Question: What jurisdiction, city, or county is the document associated with?
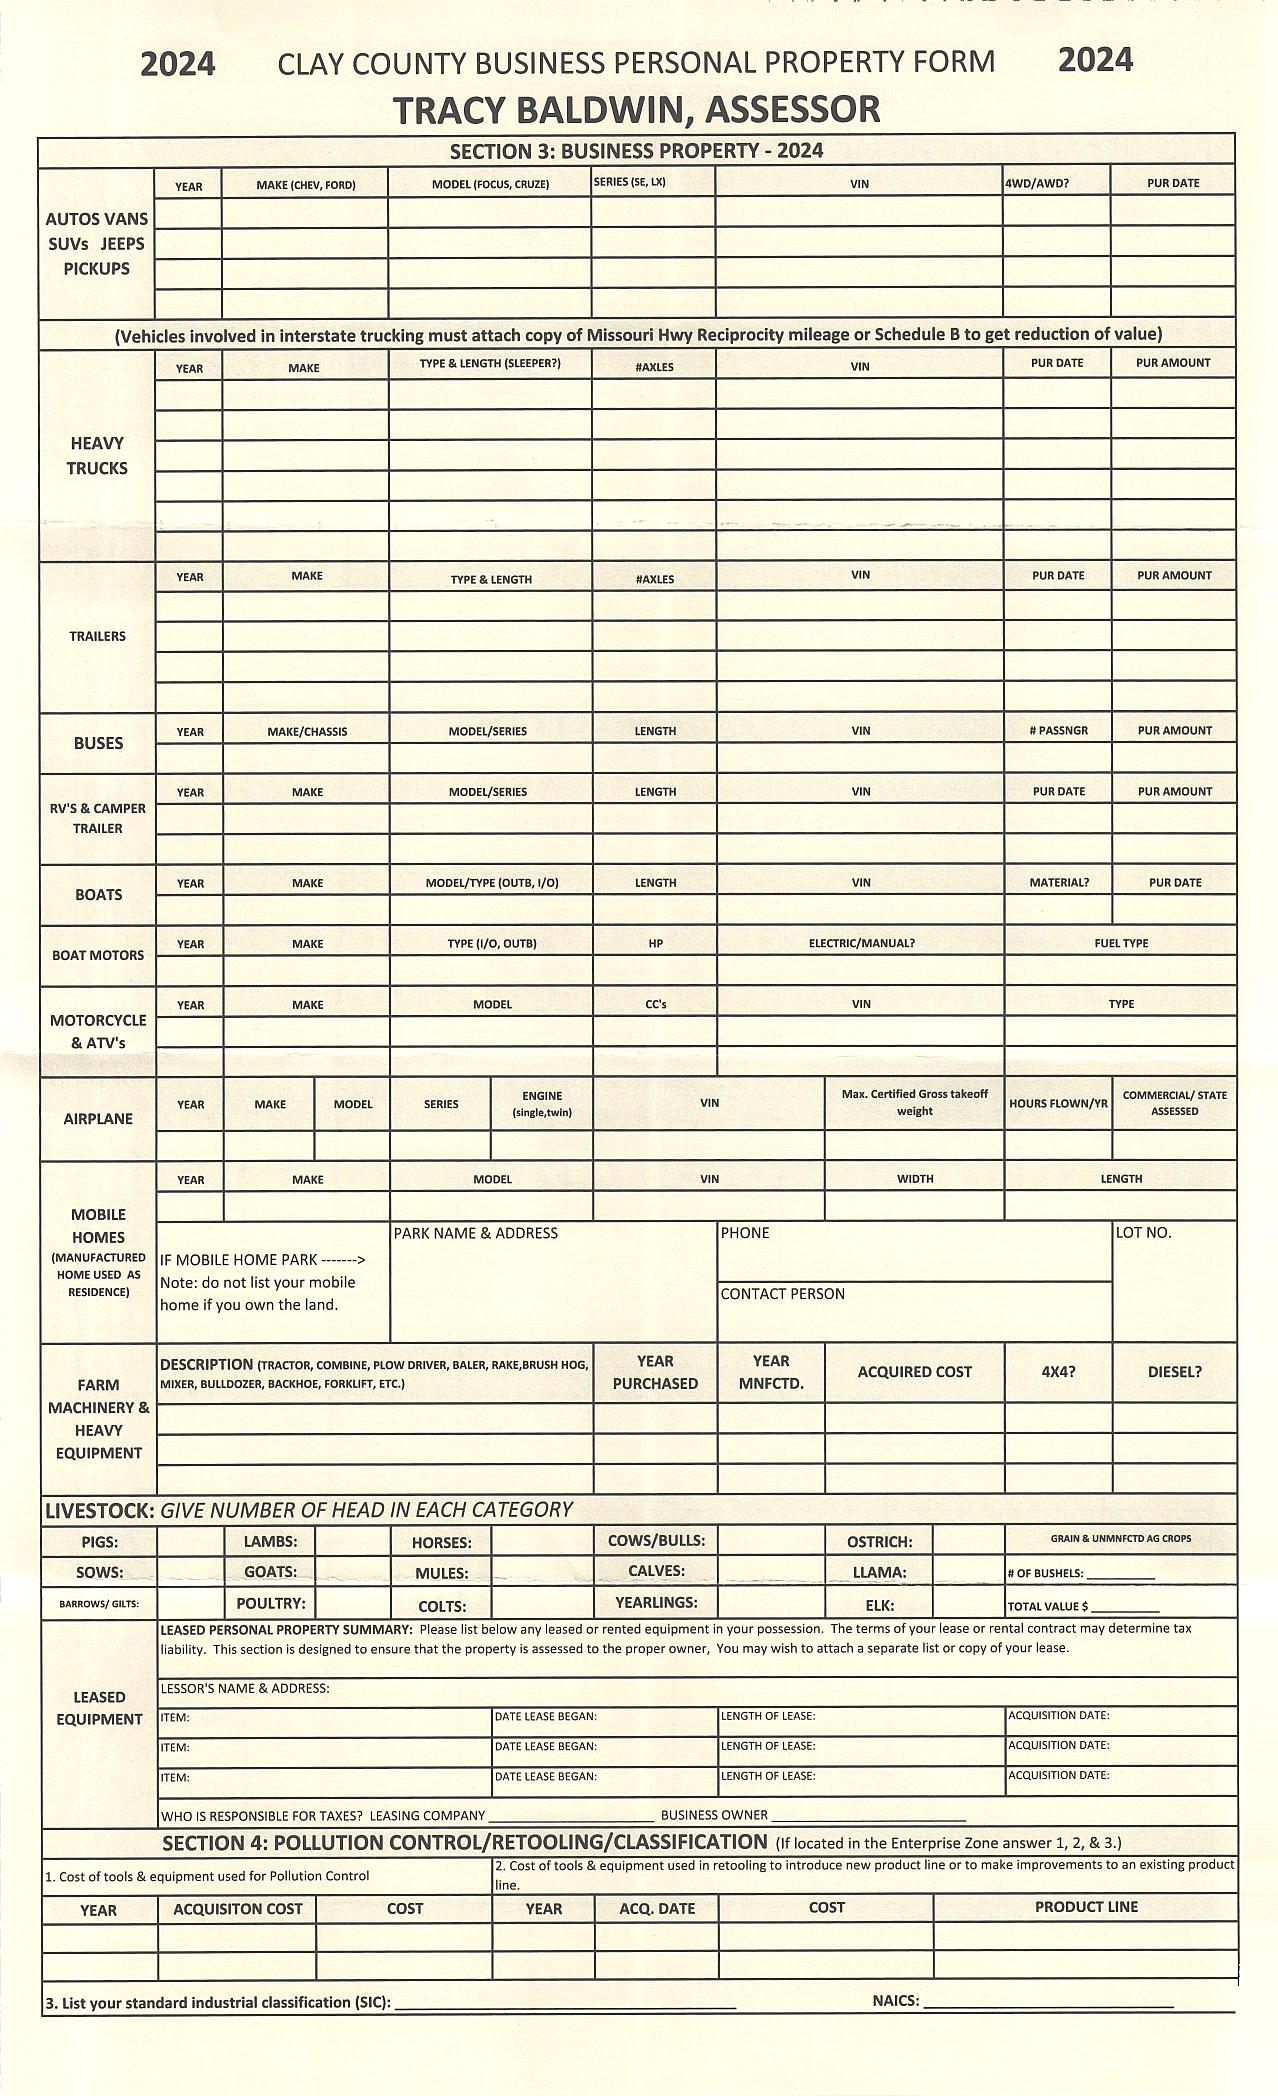
Answer: "Clay County"